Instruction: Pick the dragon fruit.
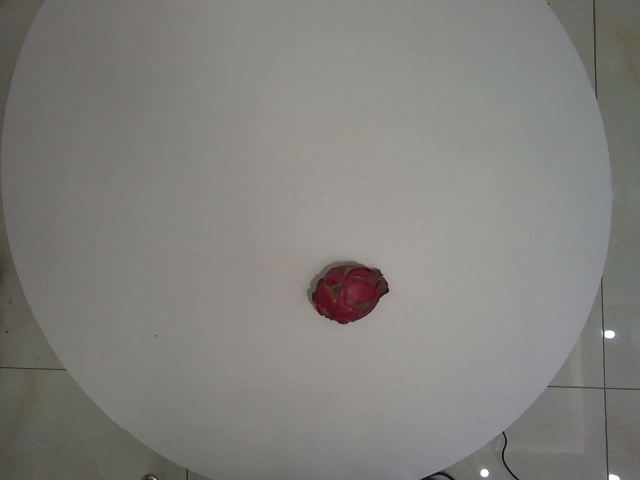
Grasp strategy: vertical